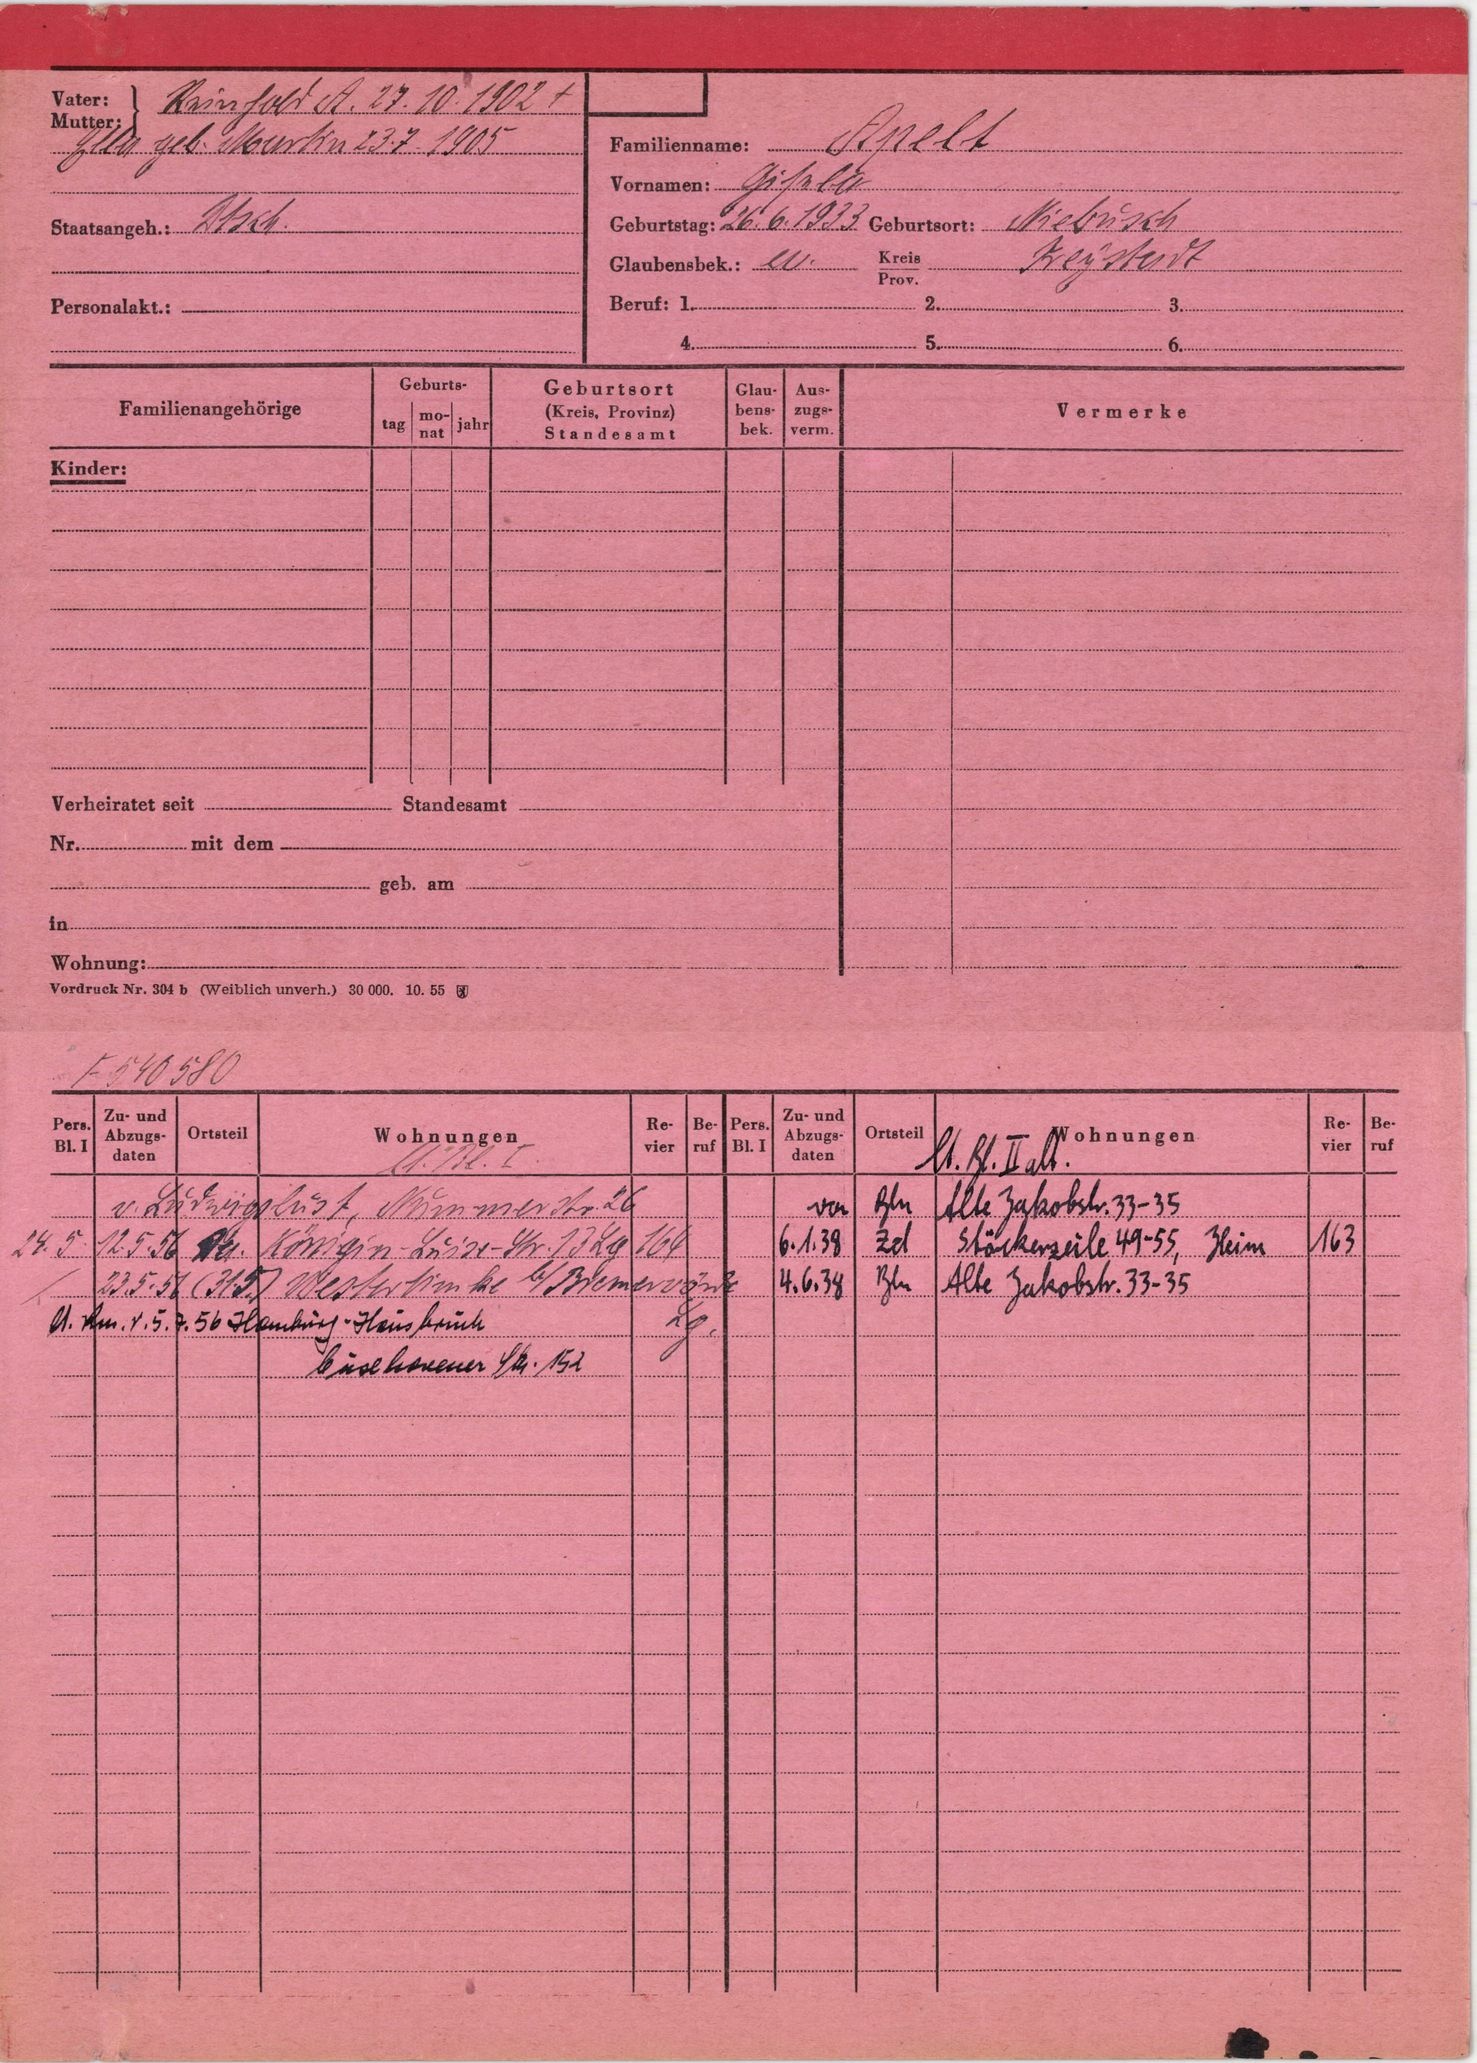
Apelt